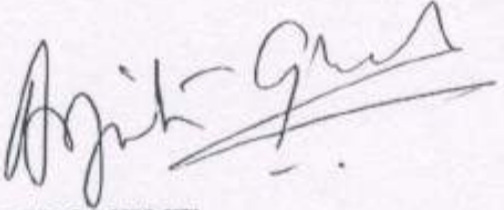
Signature of: arpita ghosh